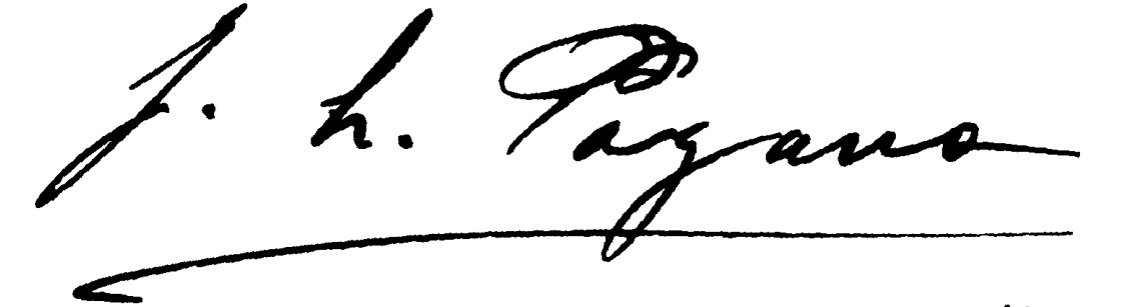
Signature of: josé león pagano